Question: What jurisdiction, city, or county is the document associated with?
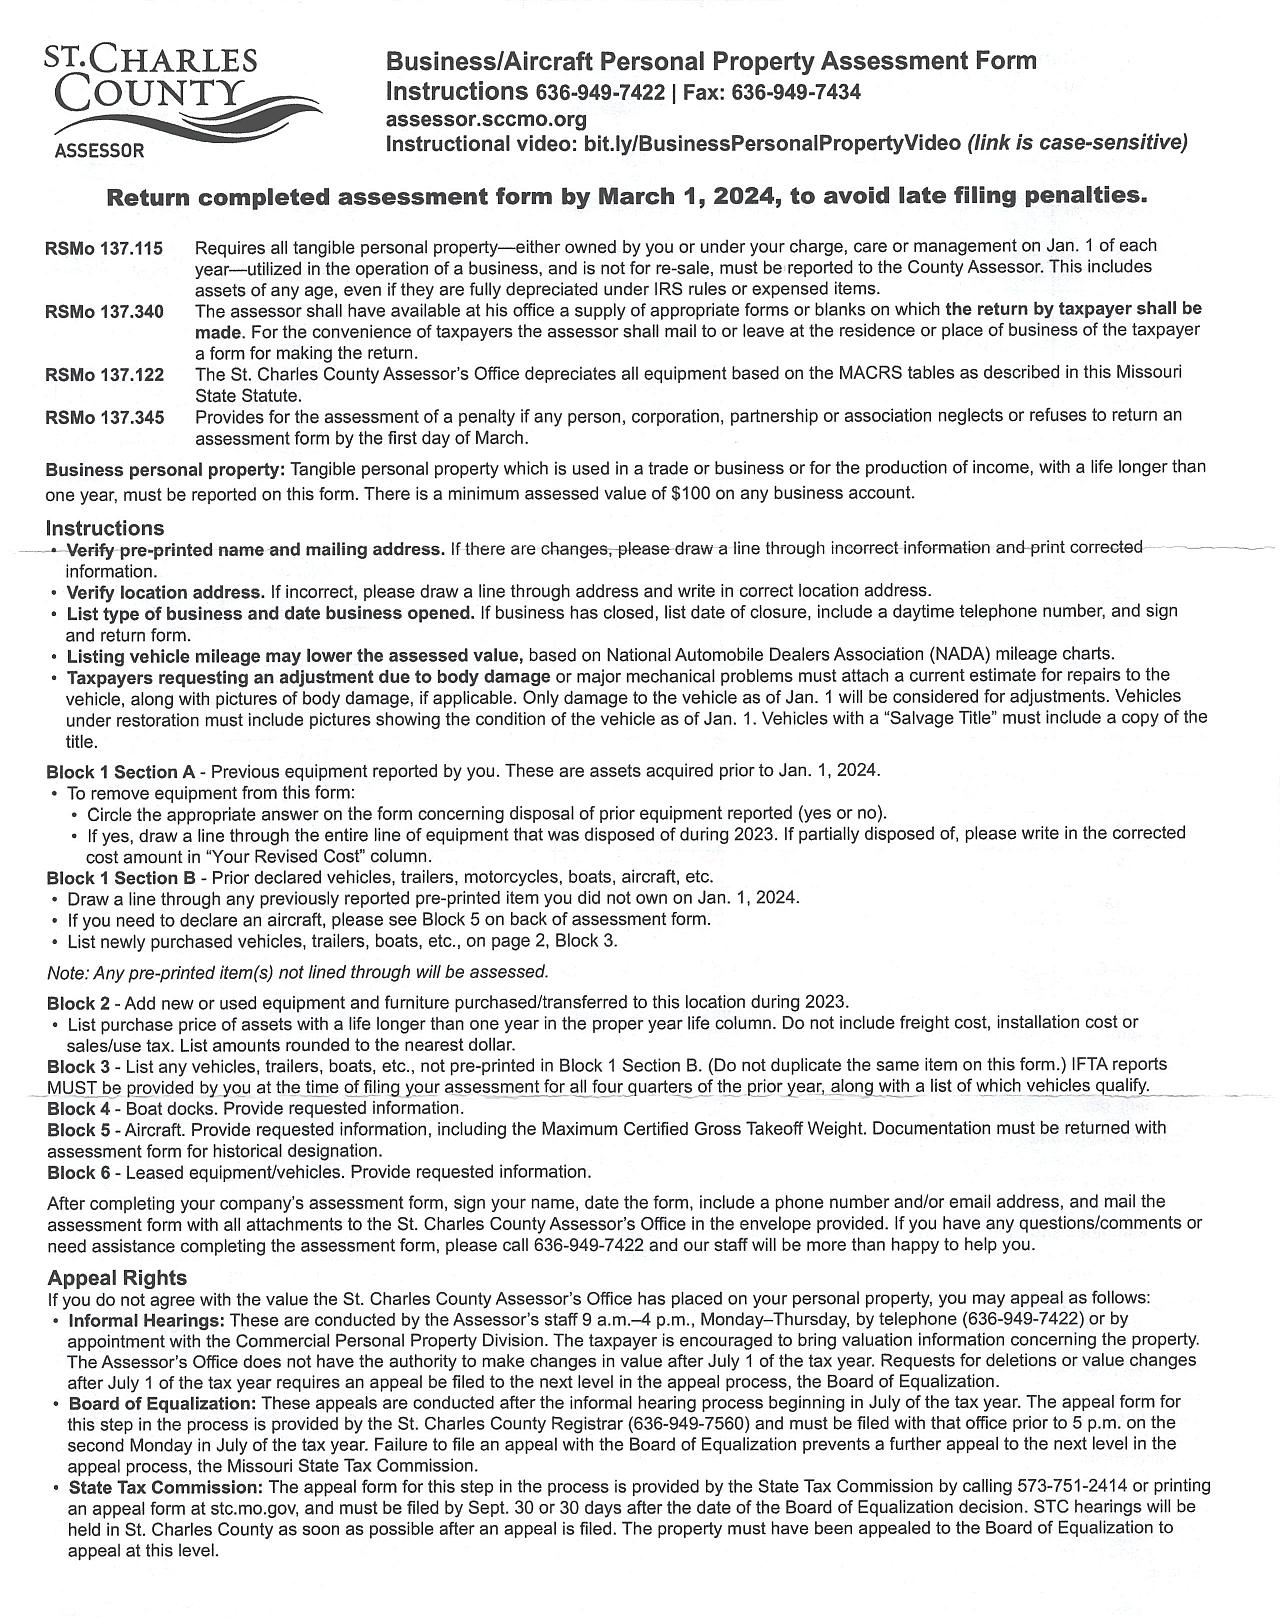
Answer: "St. Charles County"